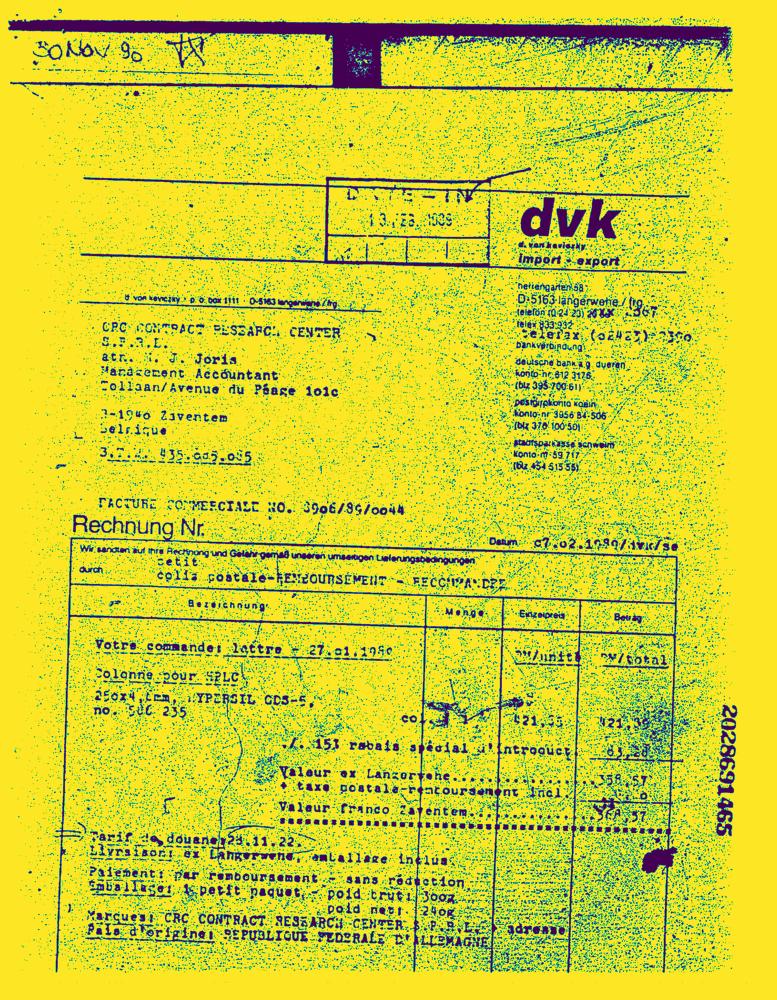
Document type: Invoice-Doc